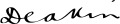
Signature of: alfred deakin